Question: Can you provide the account number mentioned in the document?
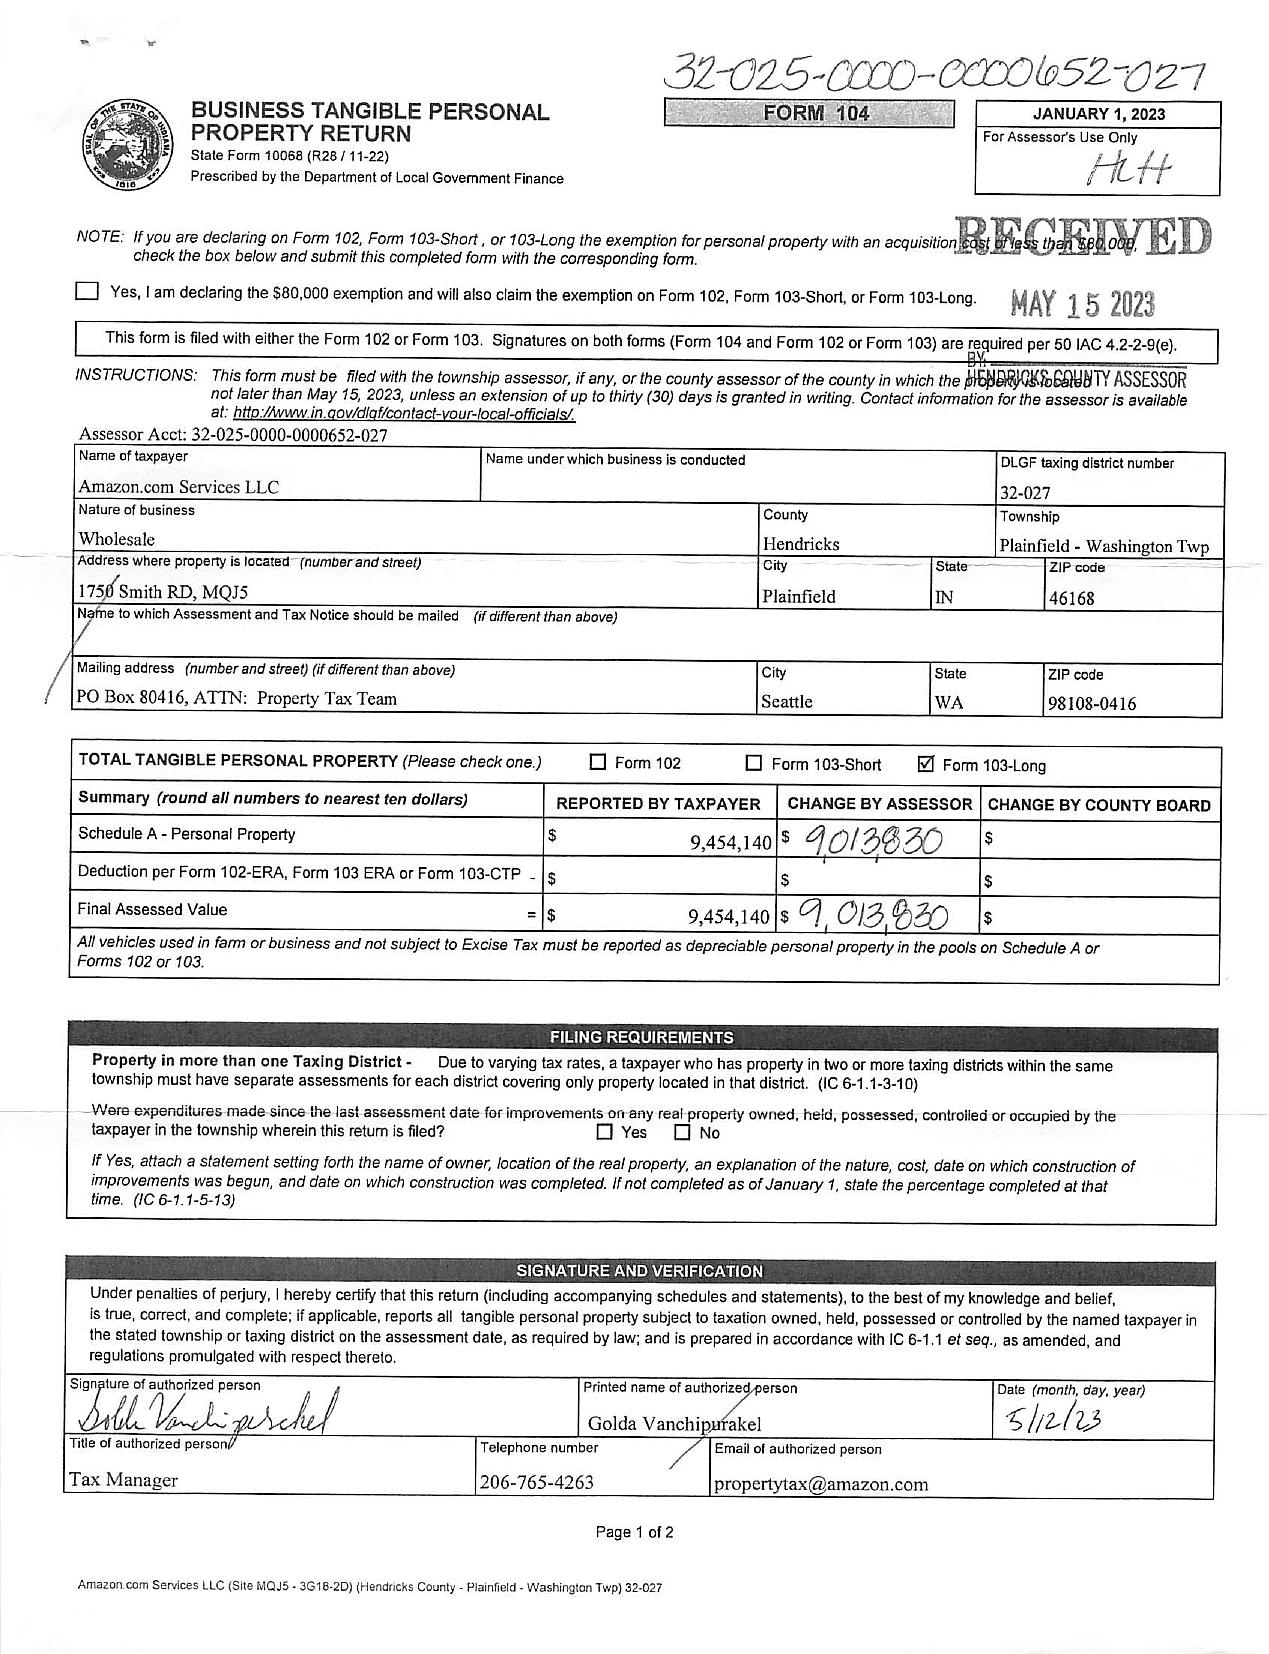
Answer: "32-025-0000-0000652-027"